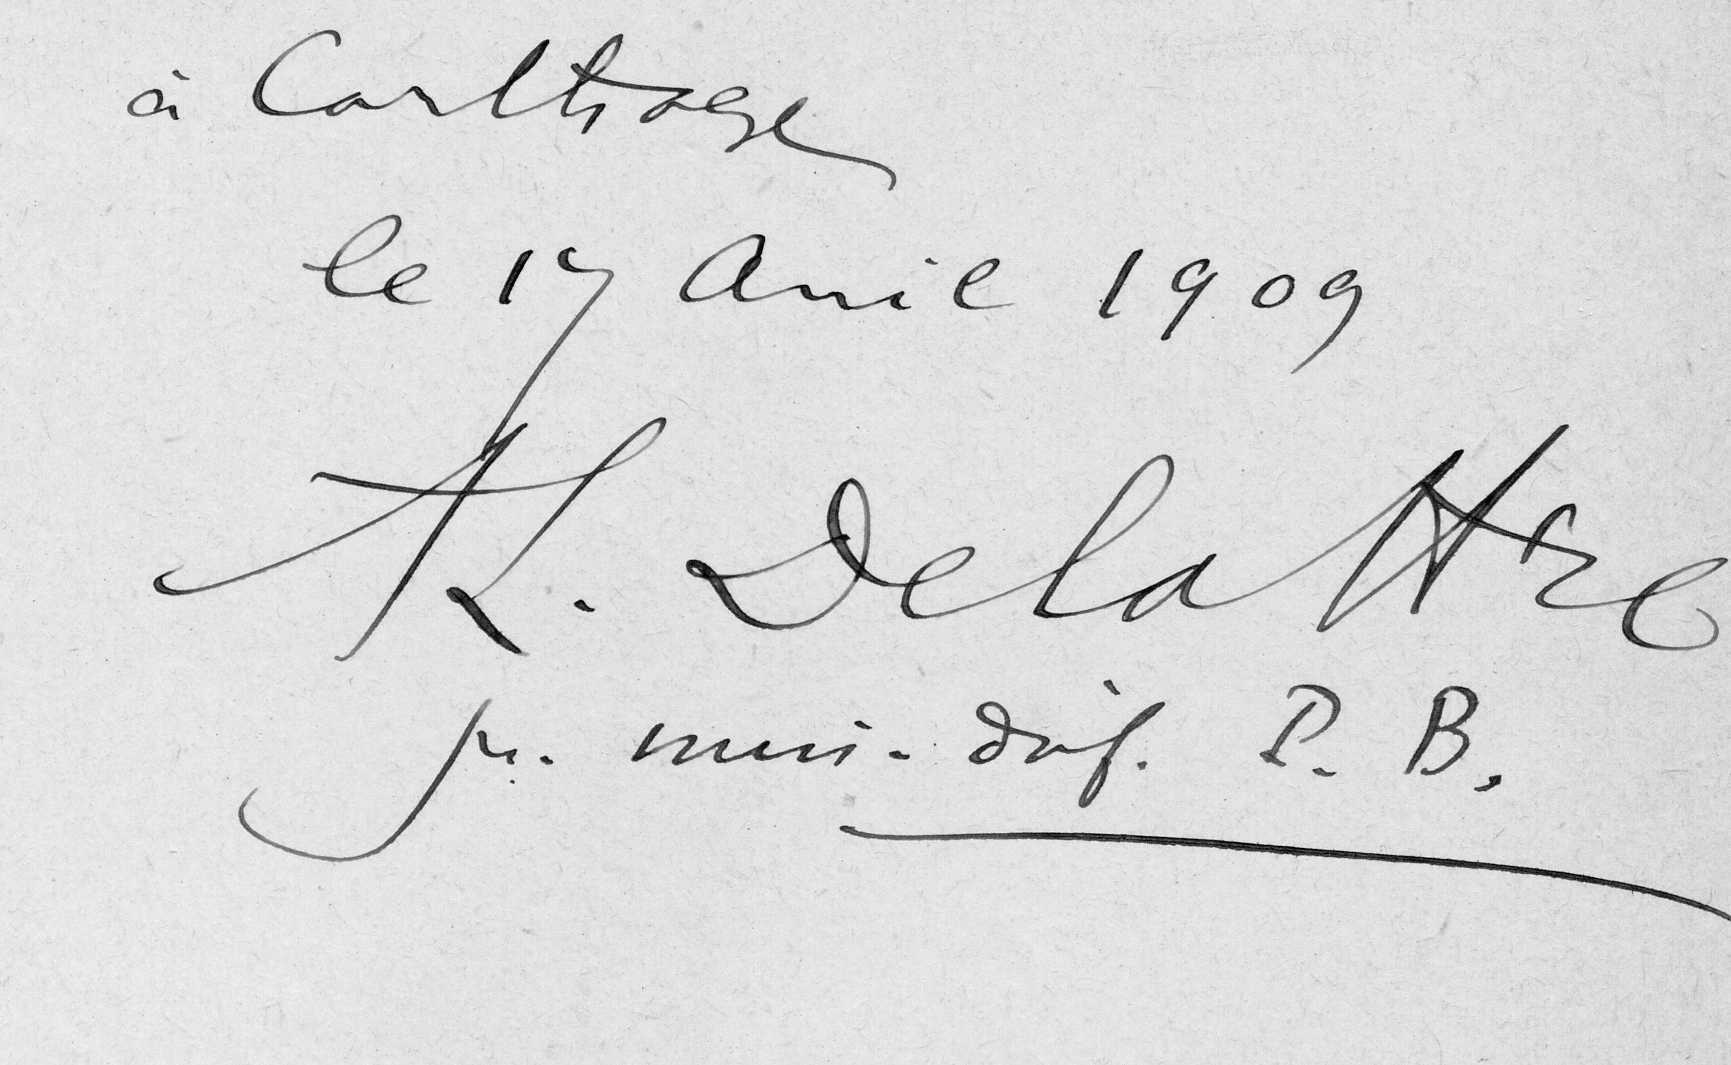
Signature of: alfred louis delattre